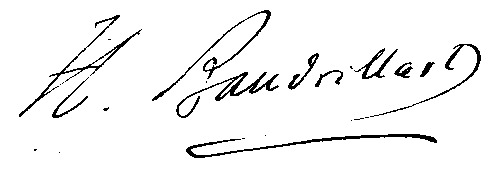
Signature of: henri baudrillart